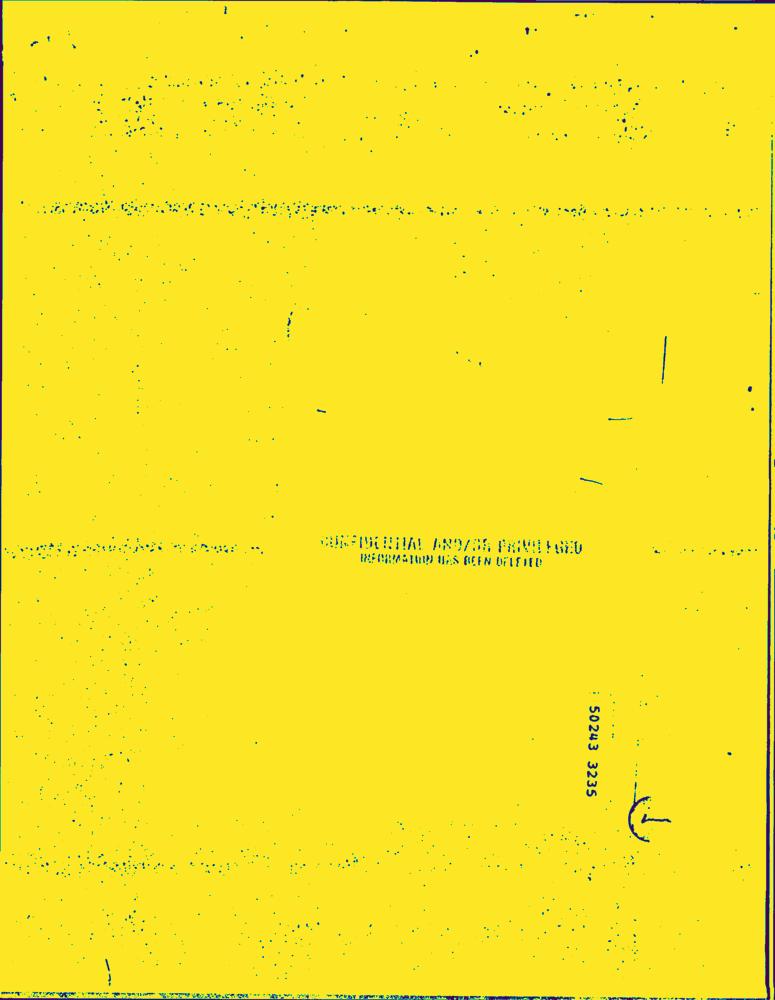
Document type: Hand-Written